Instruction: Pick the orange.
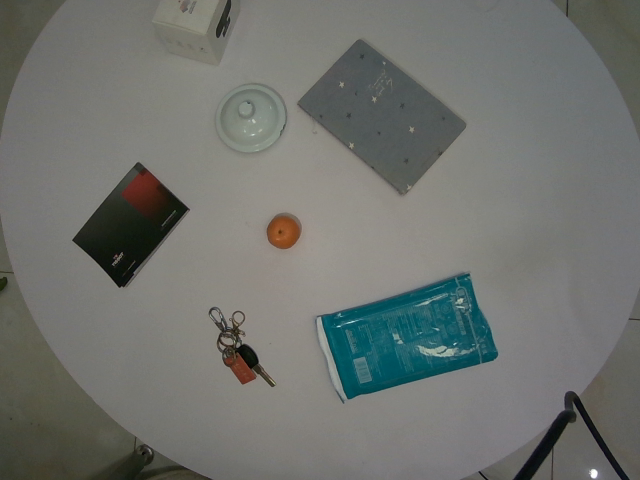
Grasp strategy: vertical